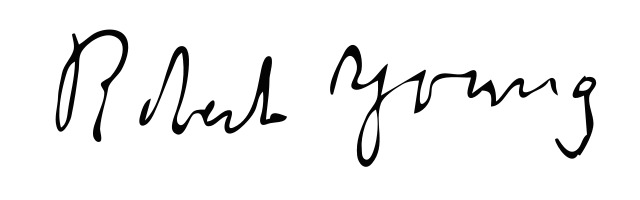
Signature of: robert young